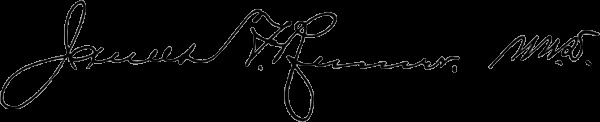
Signature of: james fulton rumer